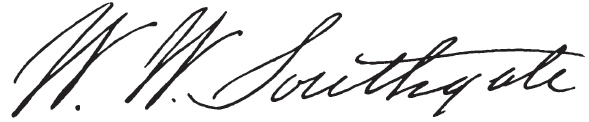
Signature of: william wright southgate